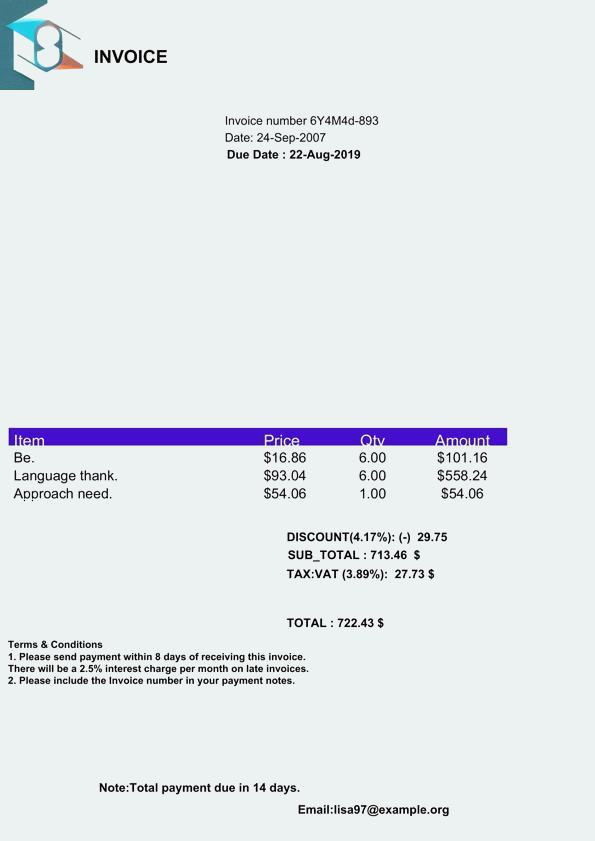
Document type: Invoice